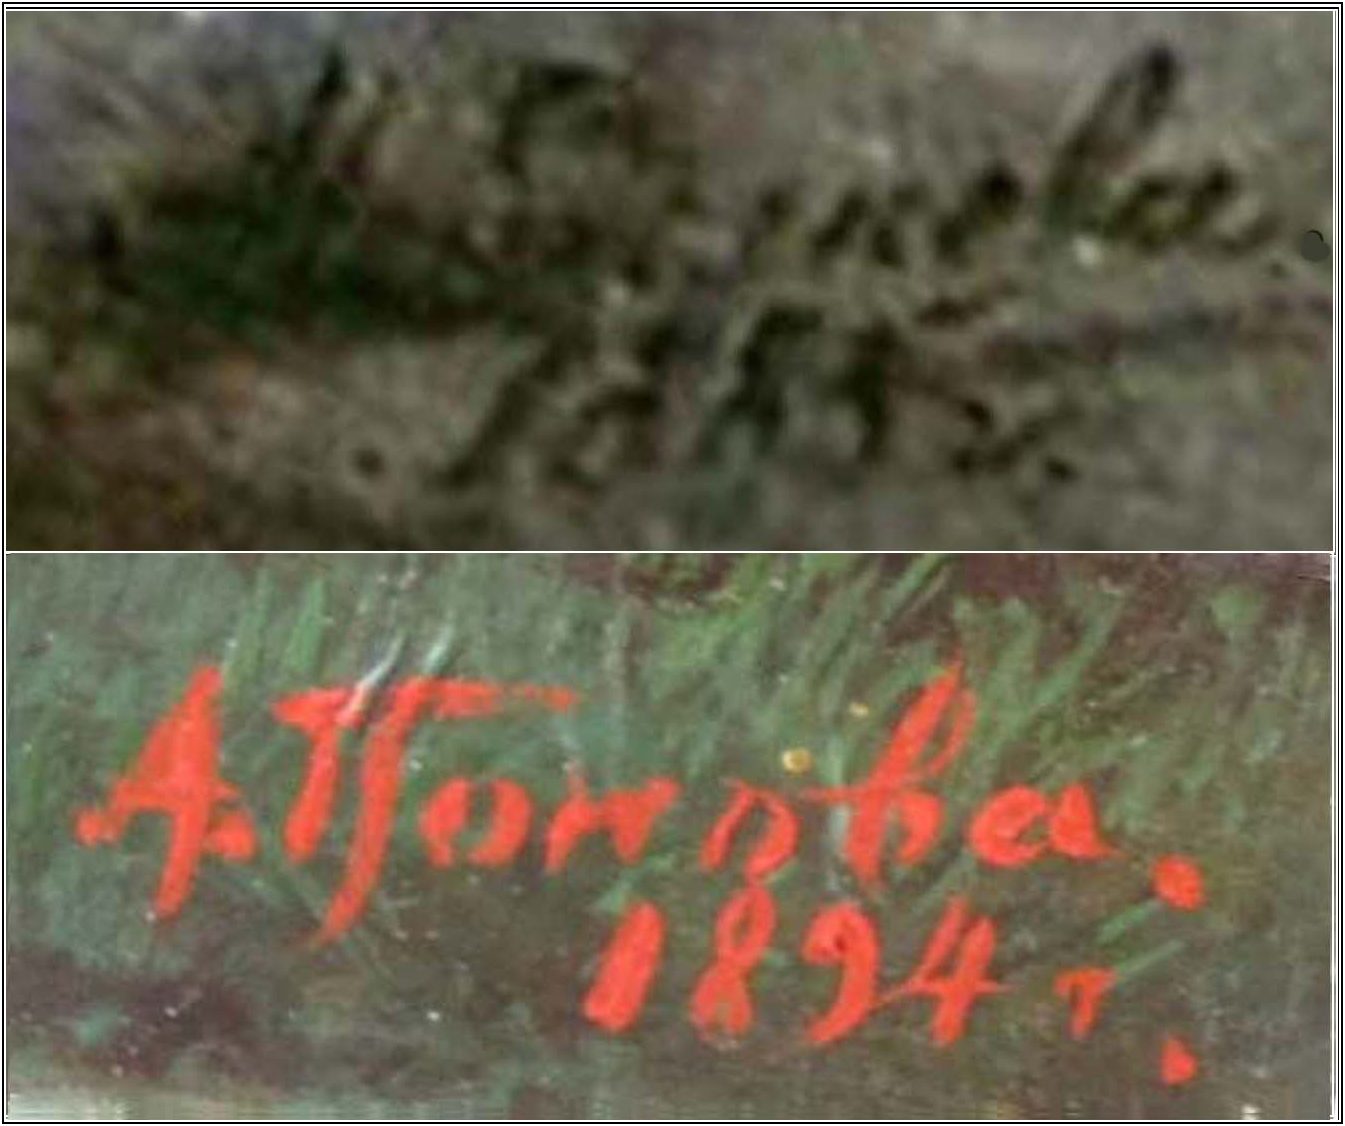
Signature of: anna ivanova popova